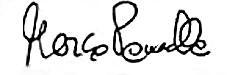
Signature of: marco pannella